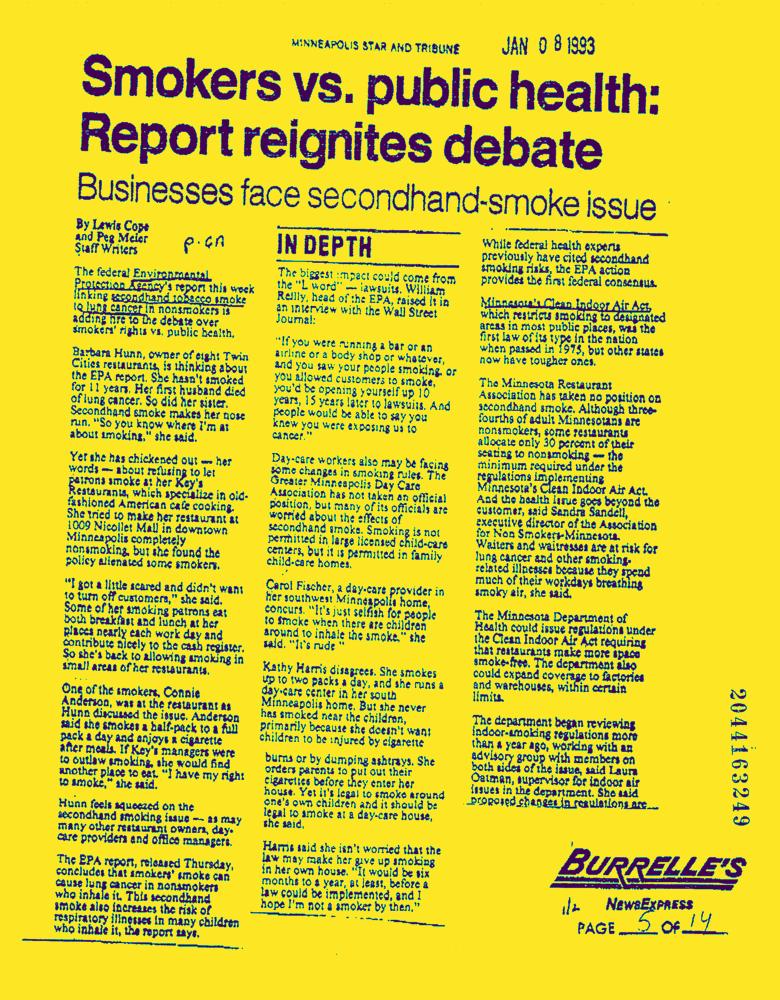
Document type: News-Article